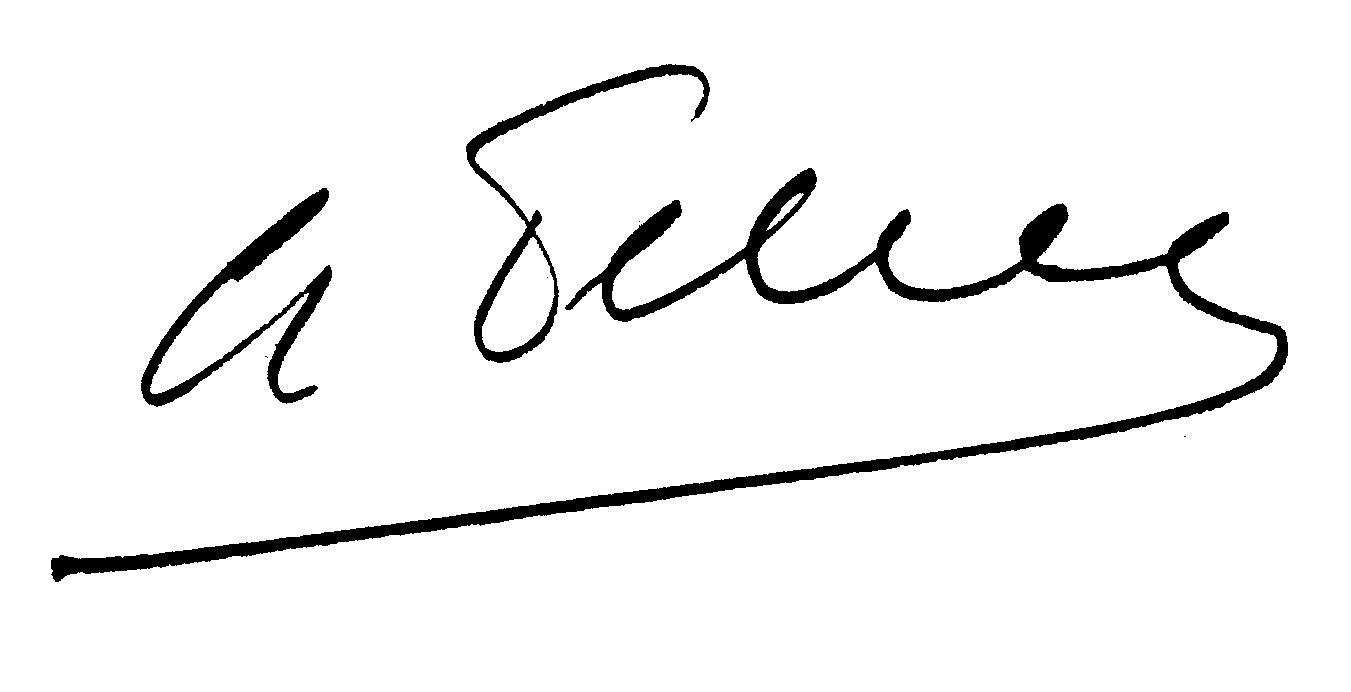
Signature of: charles delac